Question: What tax district, tax-rate area, or tax area code is specified in the document?
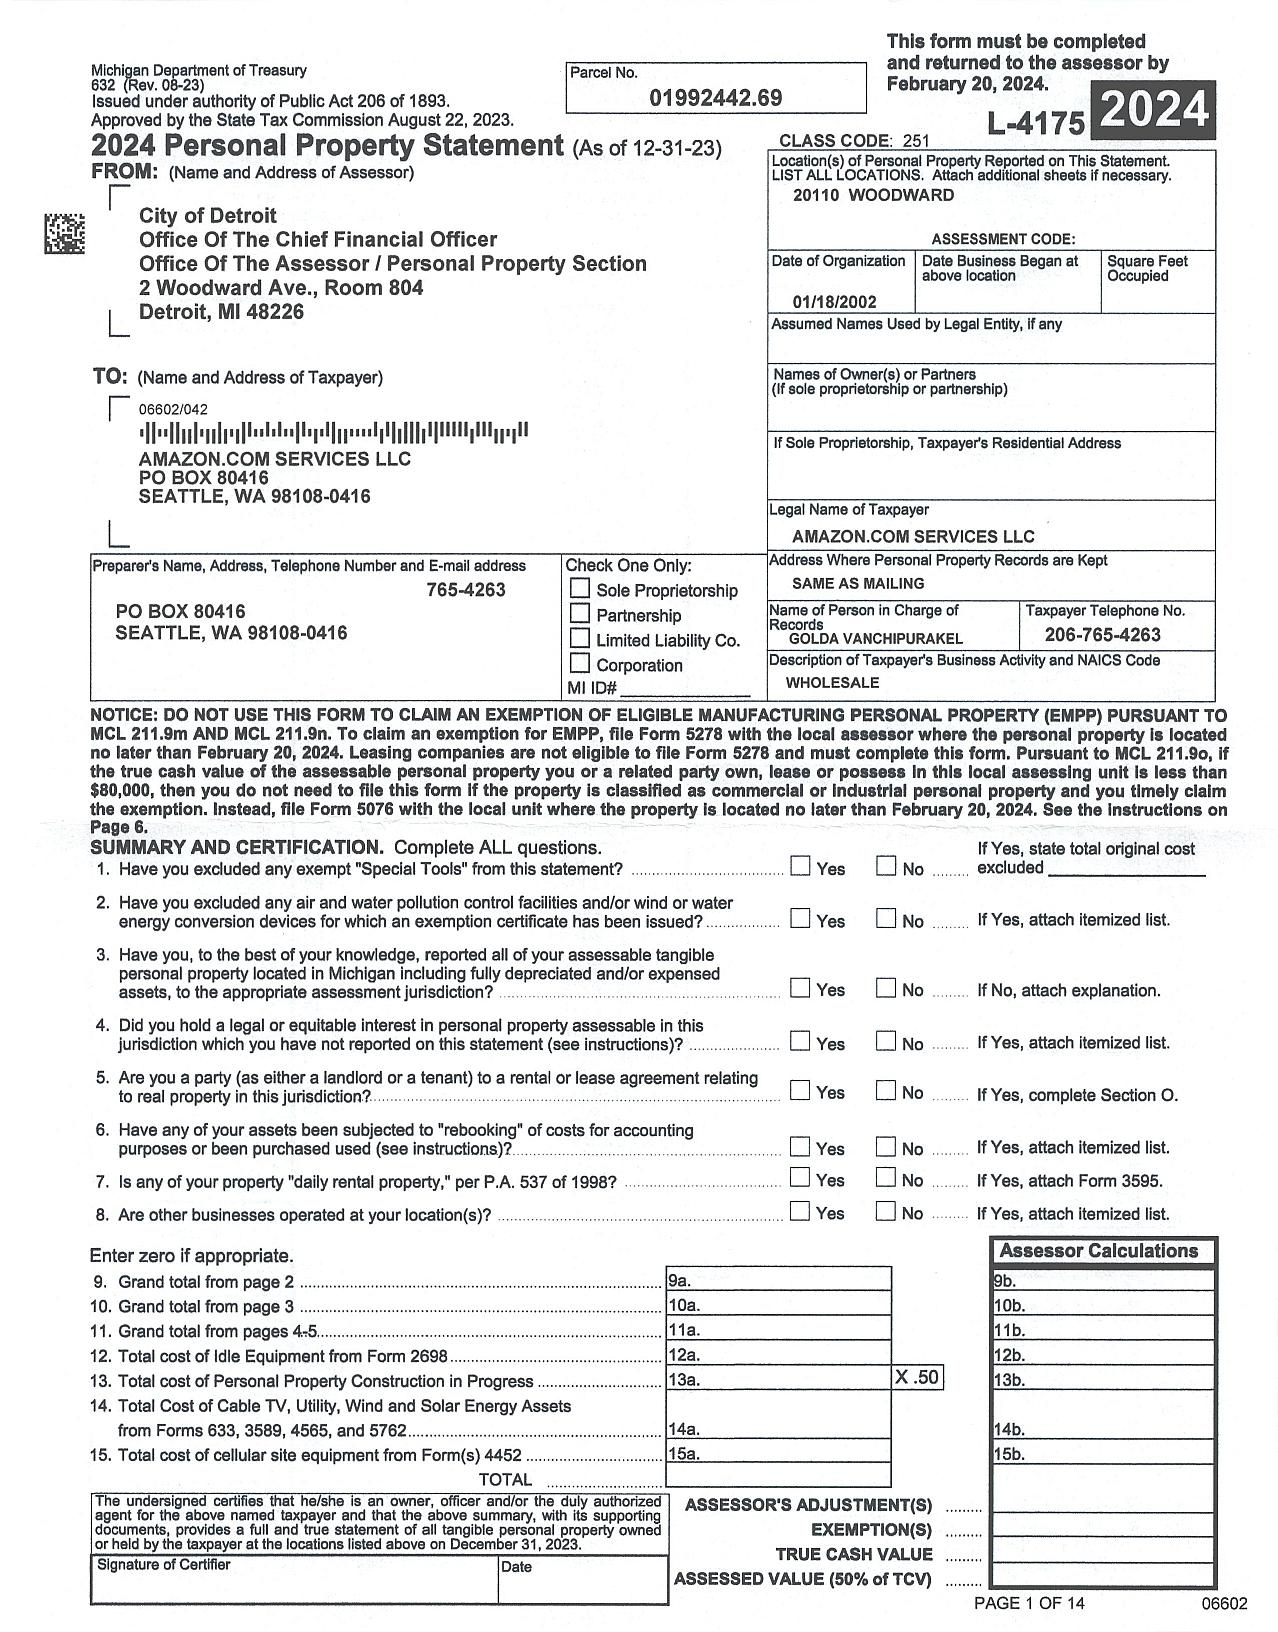
Answer: "251"